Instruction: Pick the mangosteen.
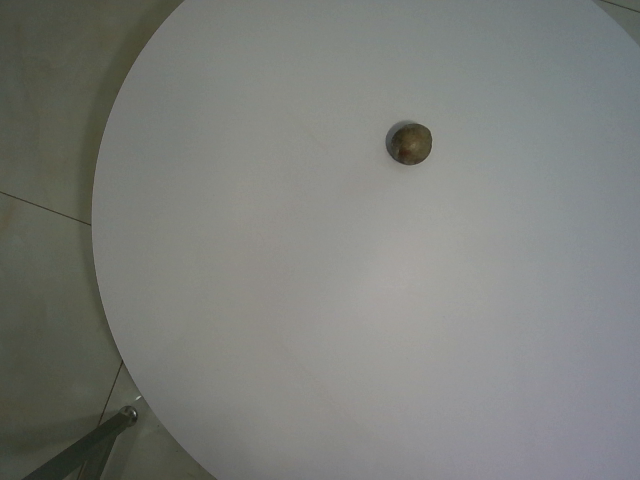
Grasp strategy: vertical